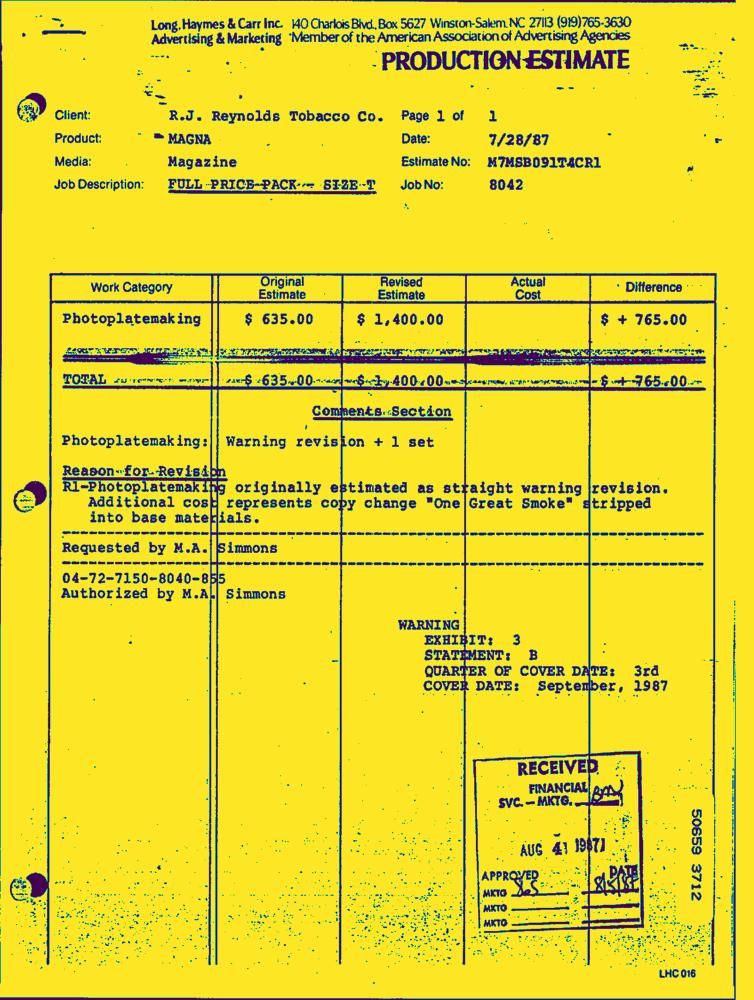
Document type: Invoice-Doc